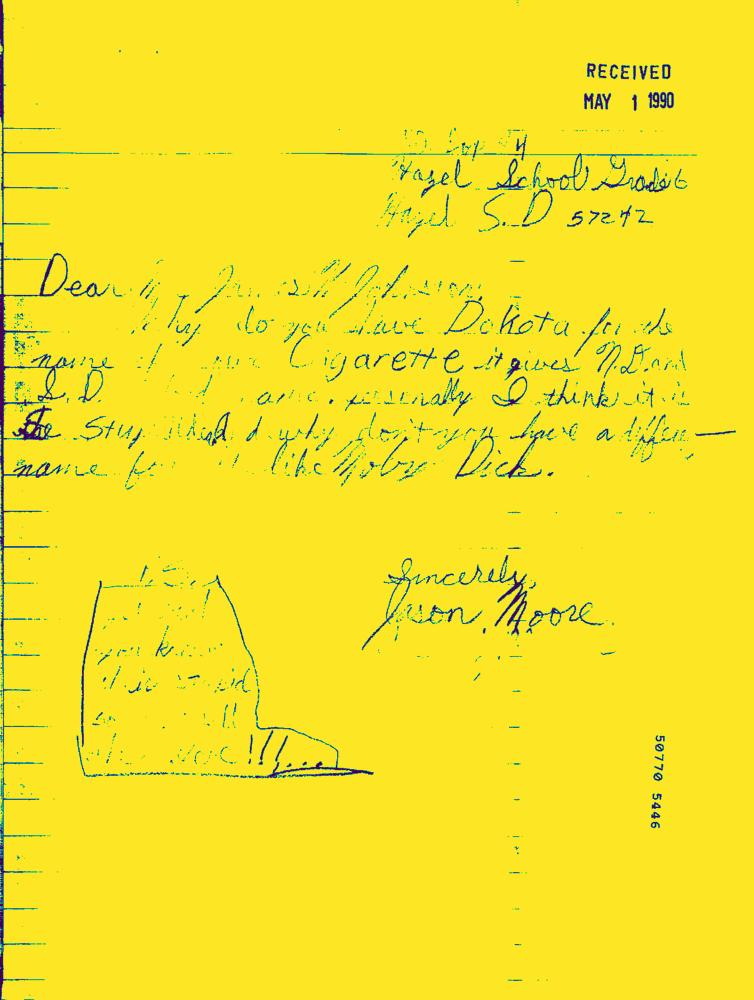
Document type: Hand-Written